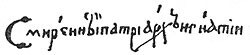
Signature of: ignatius of moscow